Question: What is the main concern?
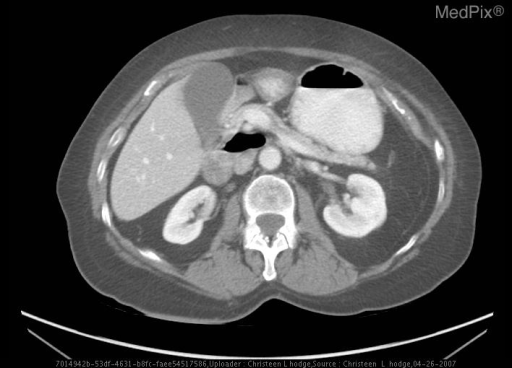
Answer: The findings suggest Axial CT images with contrast show the entire small bowel in Right side of abdomen, and large bowel in Left side of abdomen.  There is inversion of SMV-SMA relationship with the SMV located to the Left of the SMA.. Axial CT images with contrast show the inversion of SMV-SMA relationship with the SMV rotating from the Right of SMA to the left of the SMA.. The patient might have a history of 77 yo female presents to emergency department for worsening abdominal pain.